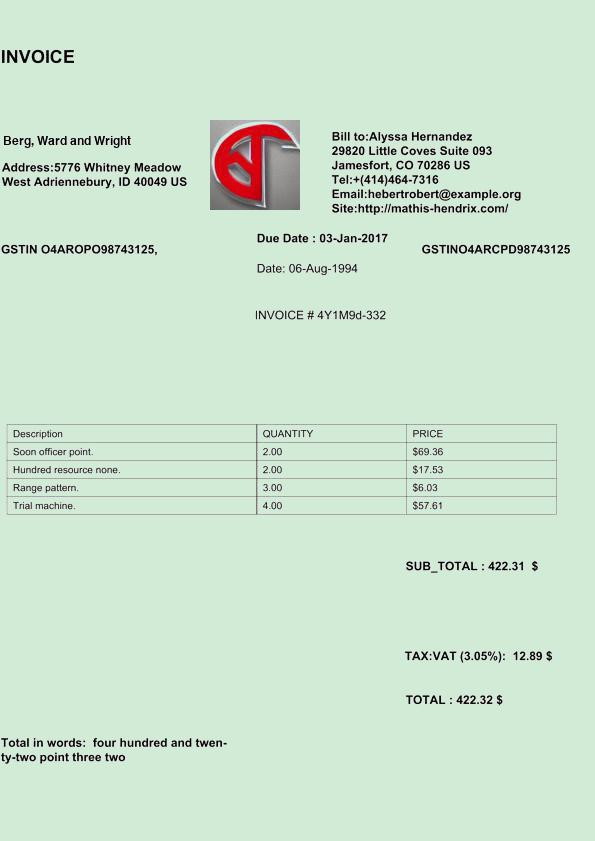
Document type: Invoice